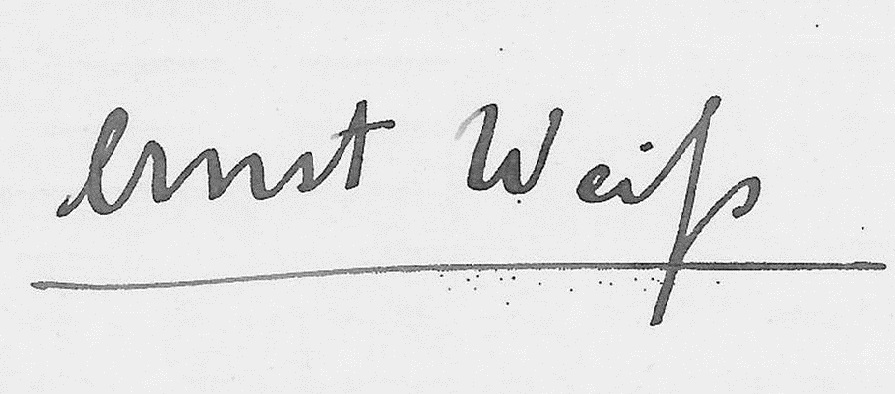
Signature of: ernst weiss